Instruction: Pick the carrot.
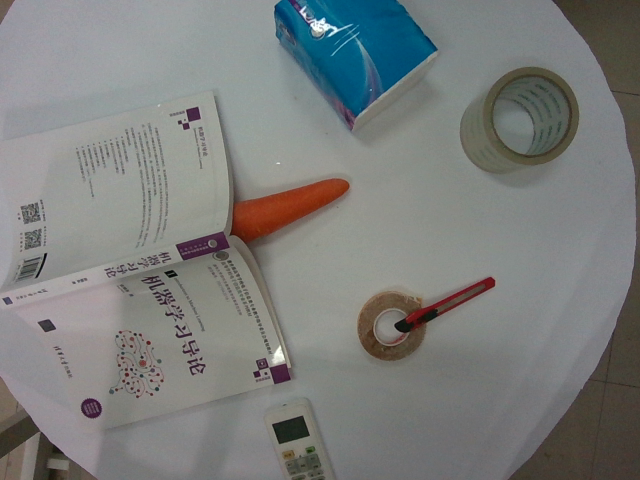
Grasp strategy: vertical